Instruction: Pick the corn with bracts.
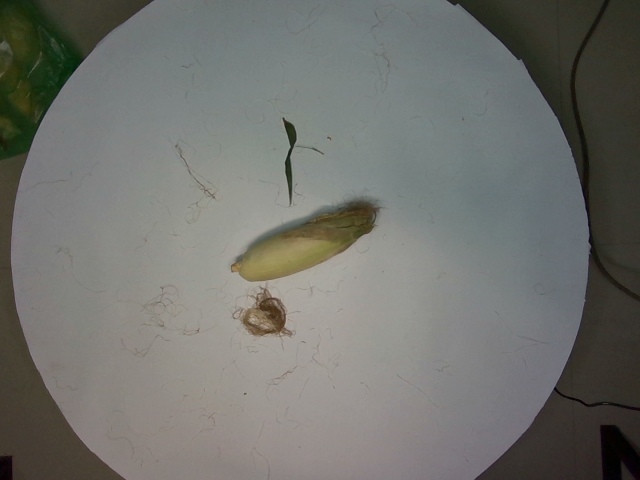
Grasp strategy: vertical